Question: What is the address or location of the property listed in the document?
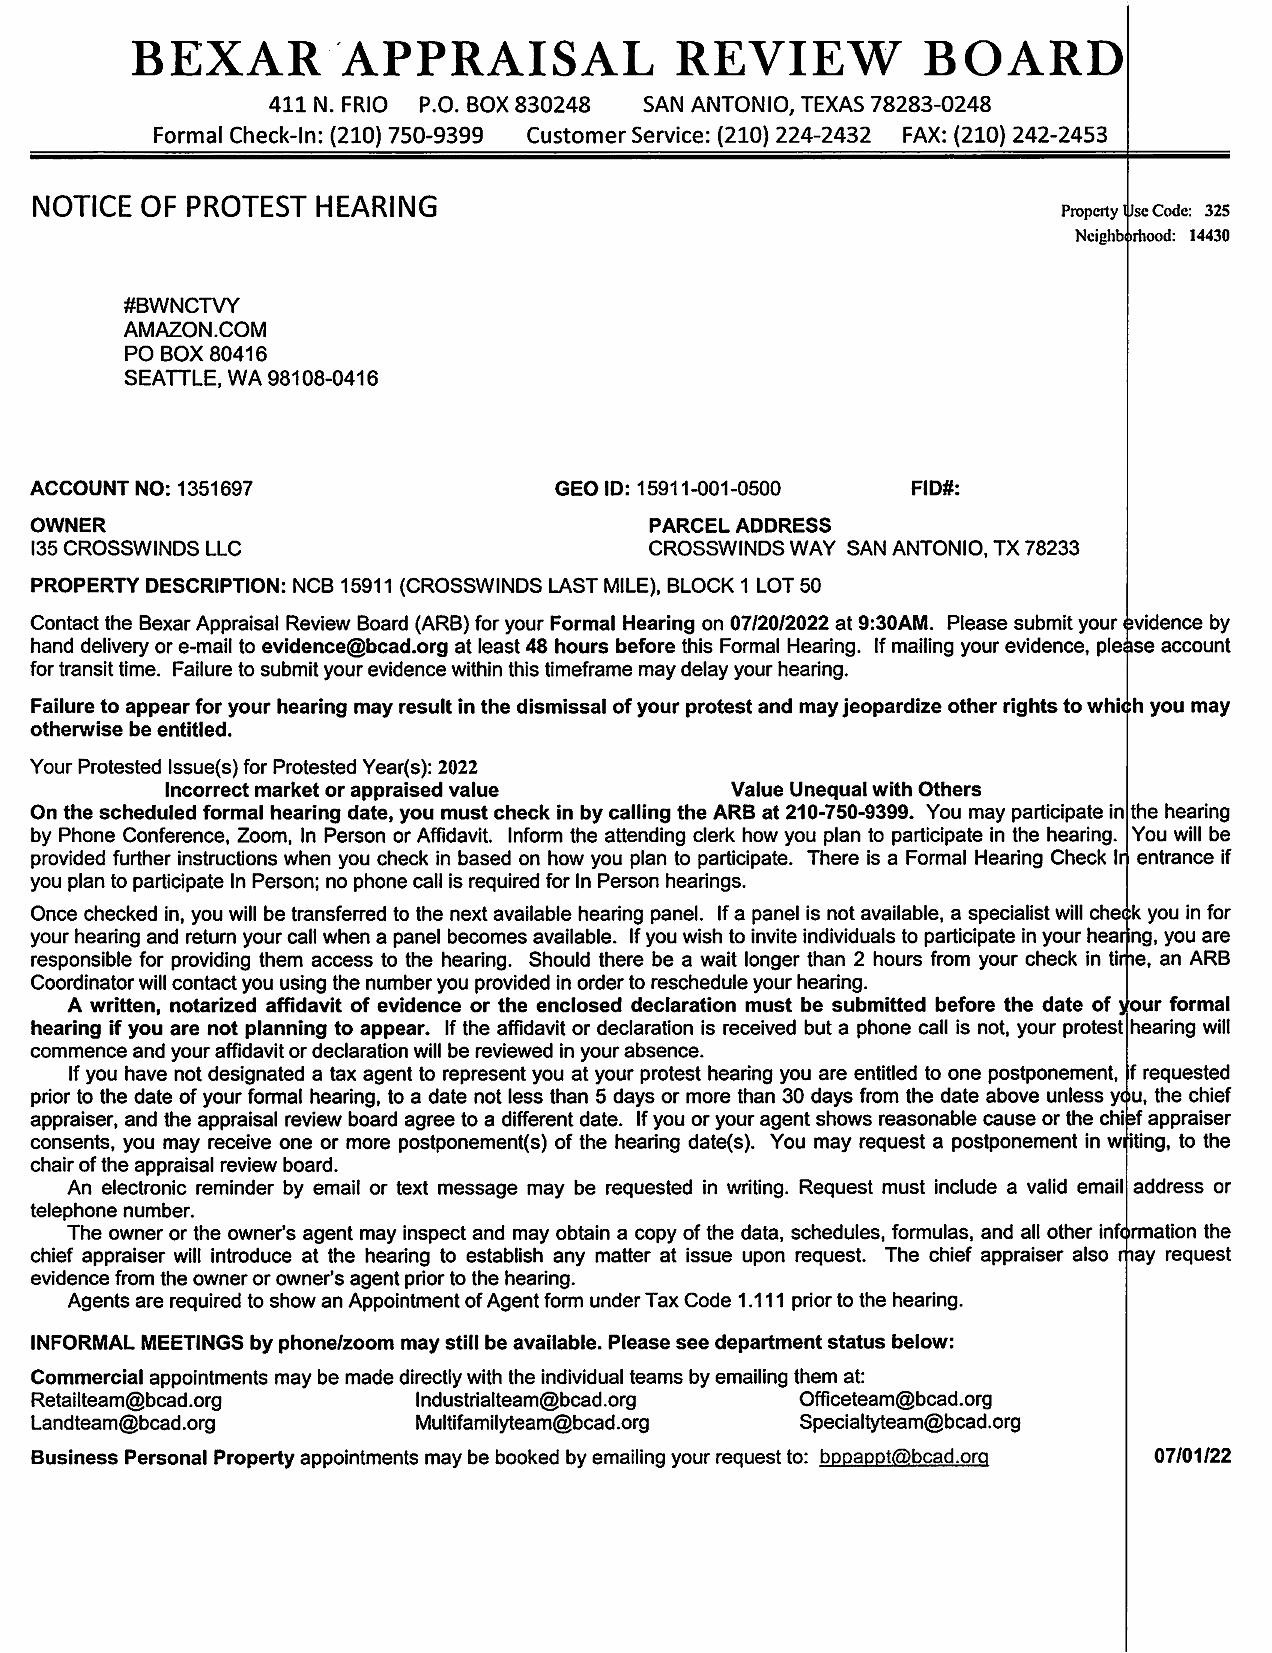
Answer: "CROSSWINDS WAY  SAN ANTONIO, TX 78233"